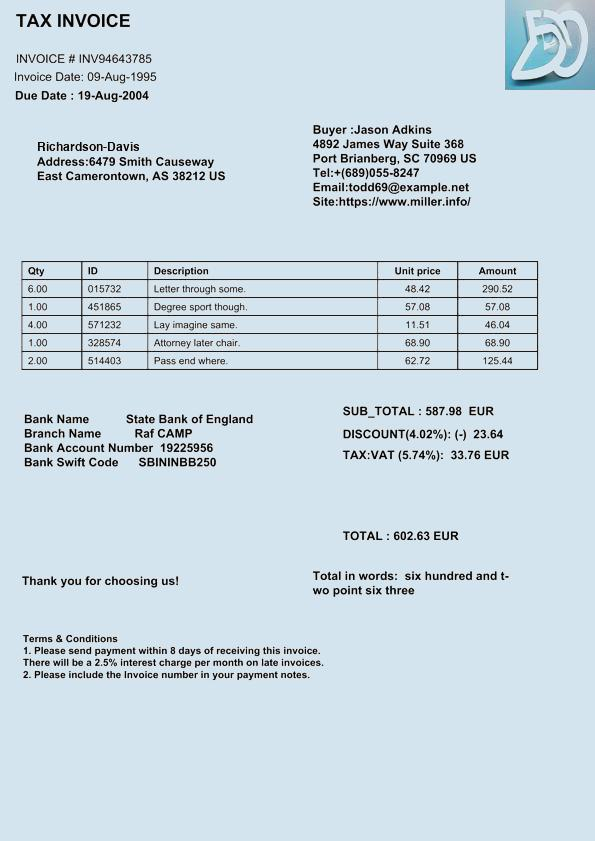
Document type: Invoice